Question: How does the patient history play a role?
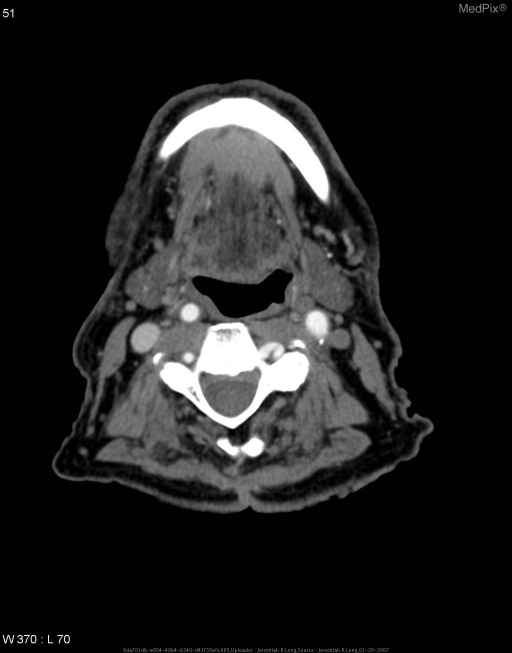
Answer: The patient's history of 84 year old male referred to otolaryngology clinic for a right tonsillar "mass." is key in understanding the case.